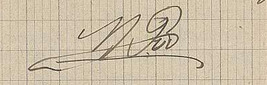
Signature of: maurice pic